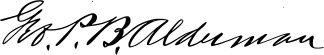
Signature of: george p b alderman